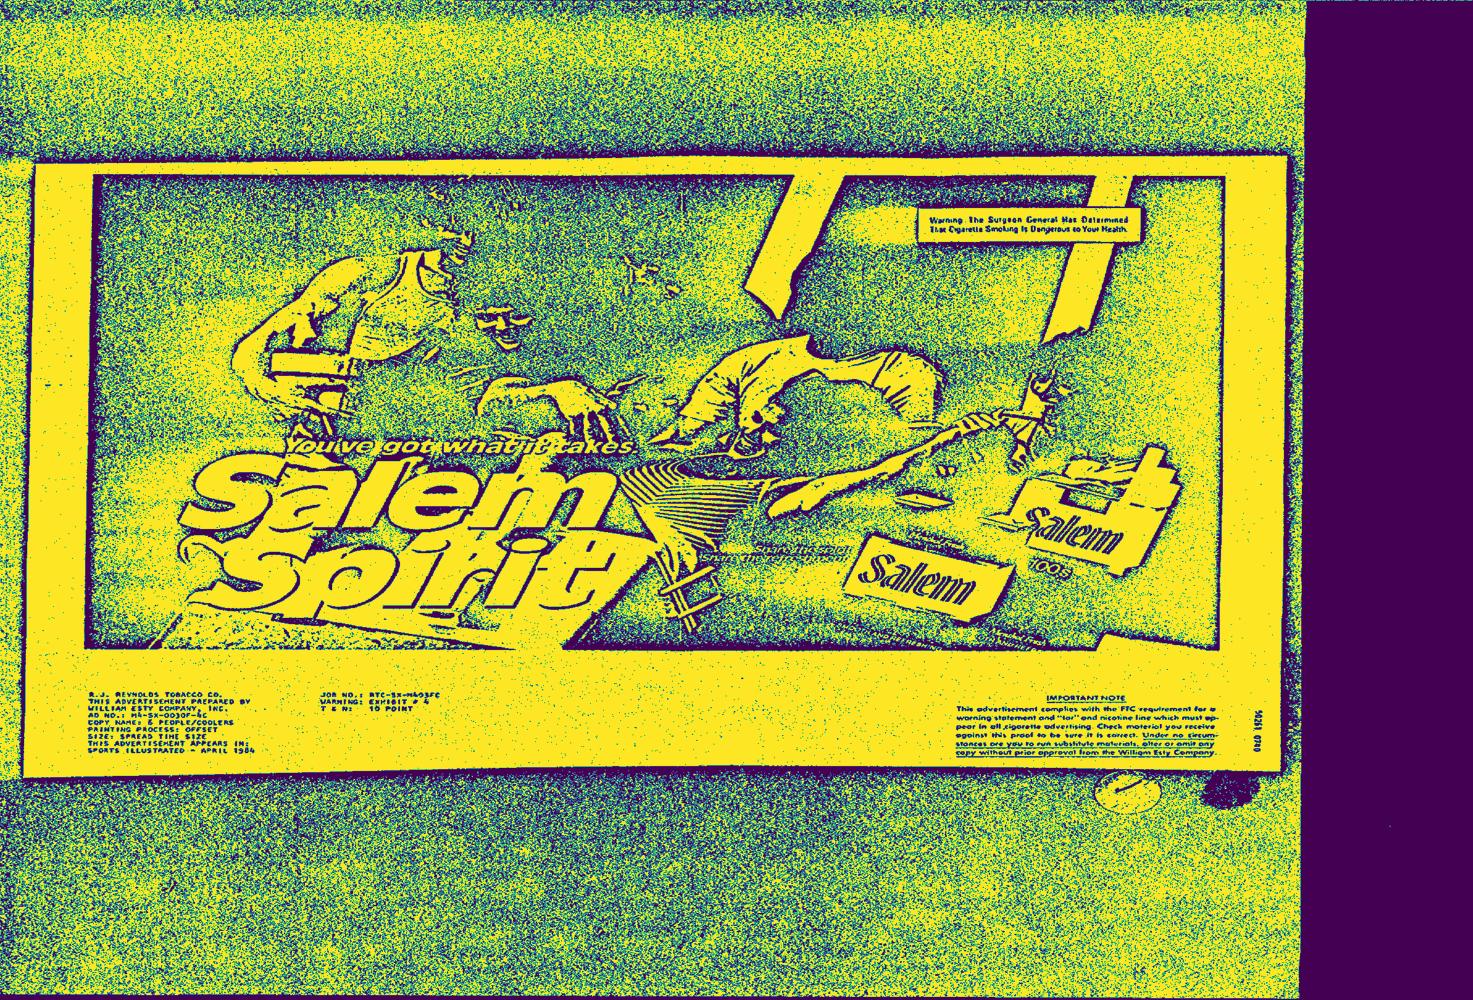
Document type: AD